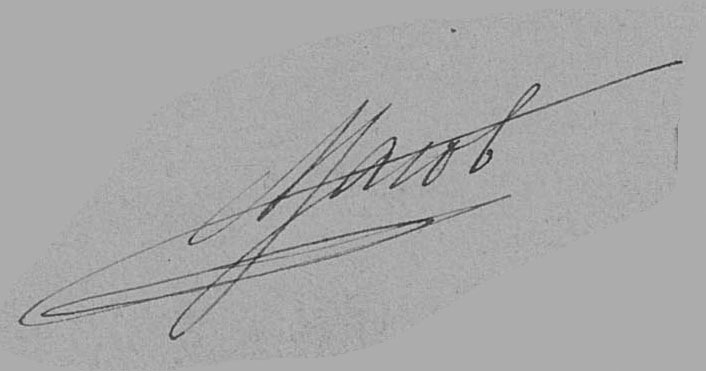
Signature of: alexandre jean jacob